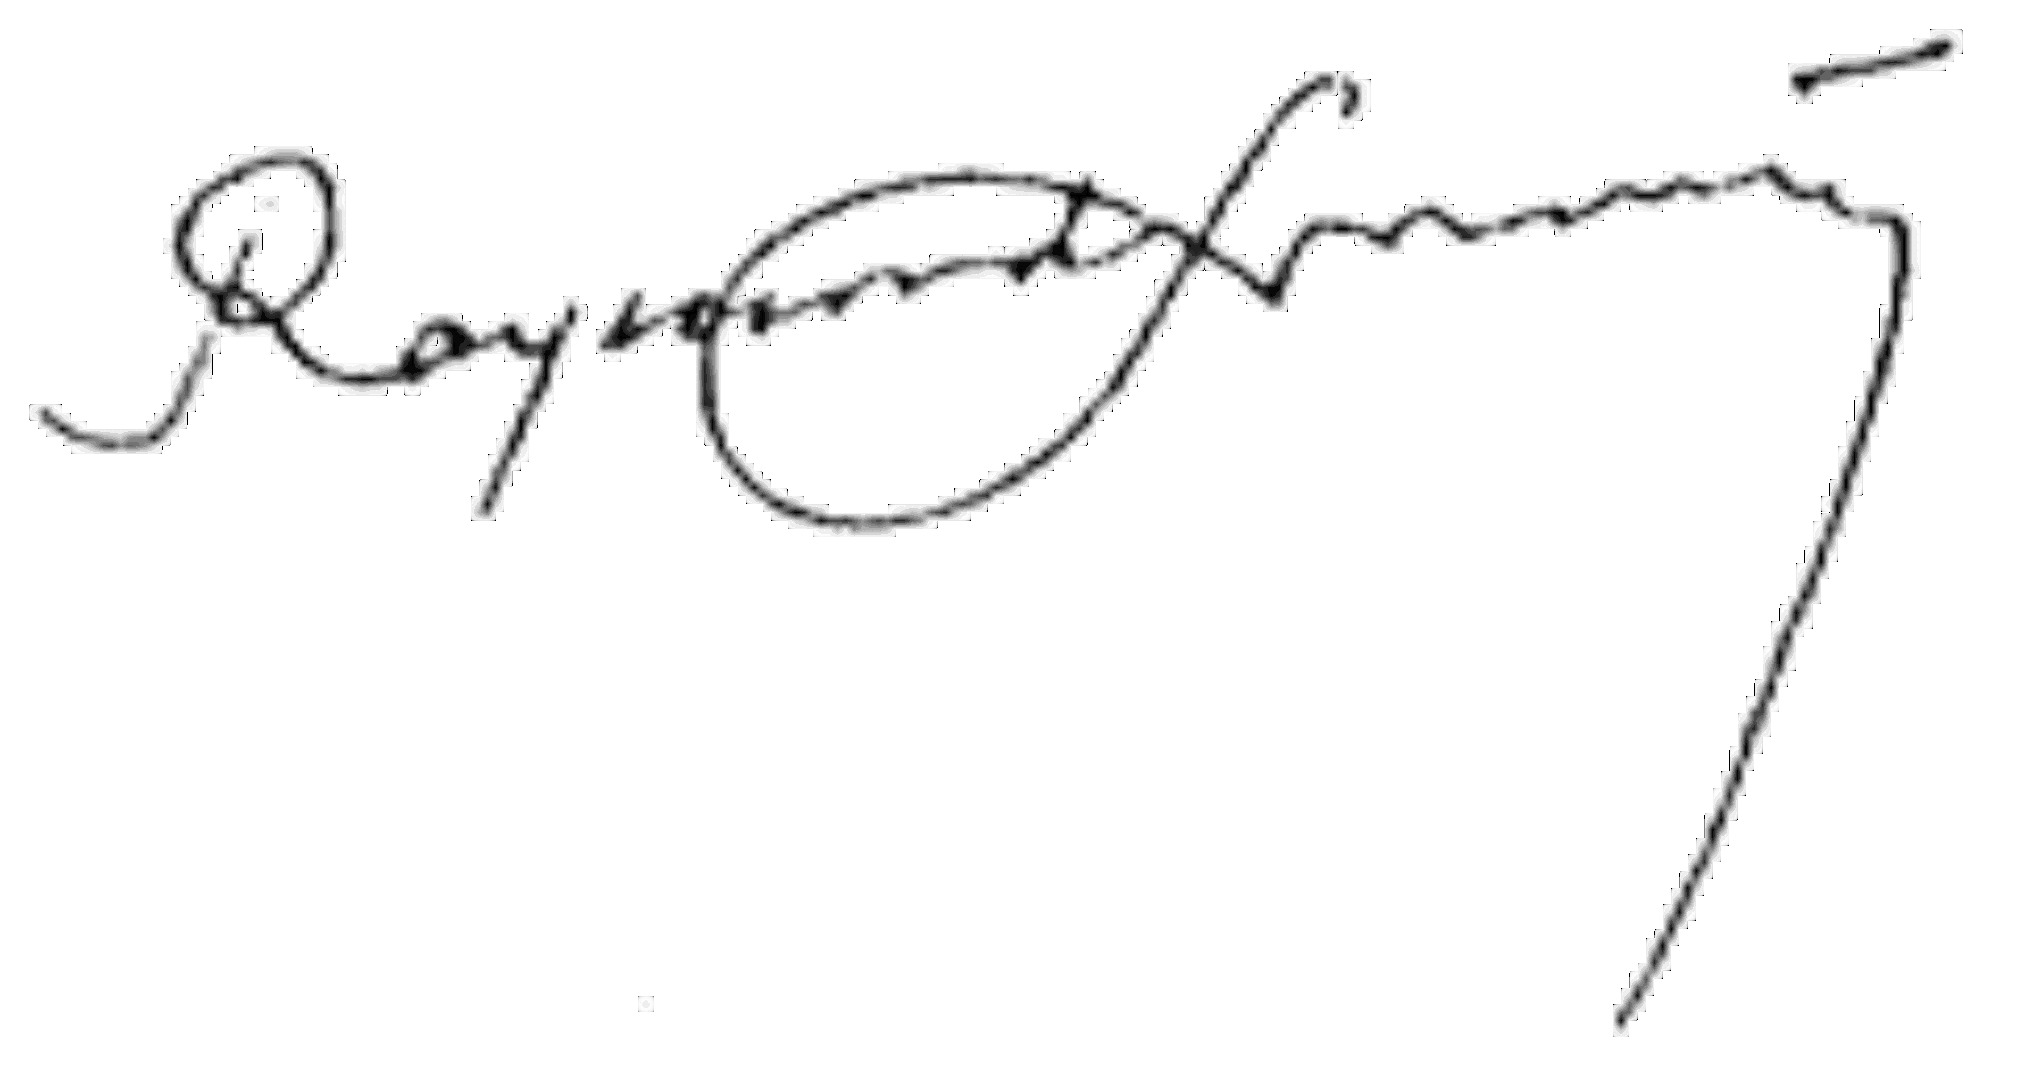
Signature of: raymond schwartz